Question: What appears to be the issue?
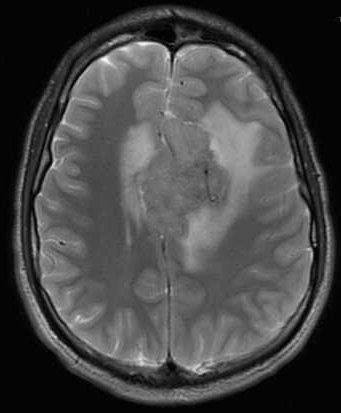
Answer: The findings suggest Large homogeneously enhancing lesion based in the dura of the falx, and pressing on the anterior cerebral hemisphere.  There is rightward mass effect on the falx as well as inferior displacement of the body of the corpus callosum with partial effacement of the third ventricle.  The mass looks extraaxial, but has intraaxial vasogengenic edema in frontal lobes surrounding the mass.. Axial MR T2. The patient might have a history of 21 y.o. man with a new onset seizure and severe headaches..